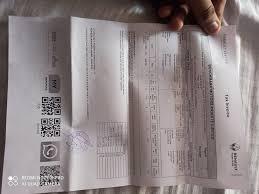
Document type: Invoice